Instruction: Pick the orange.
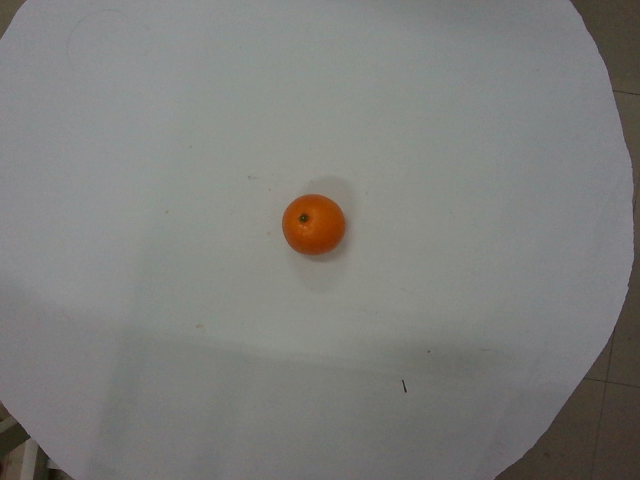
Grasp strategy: vertical